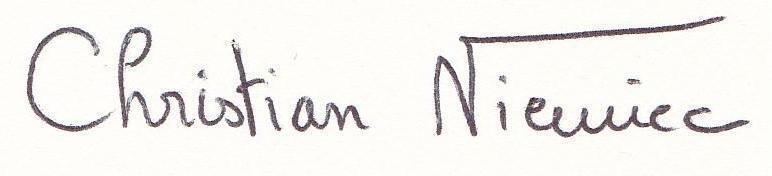
Signature of: christian niemiec